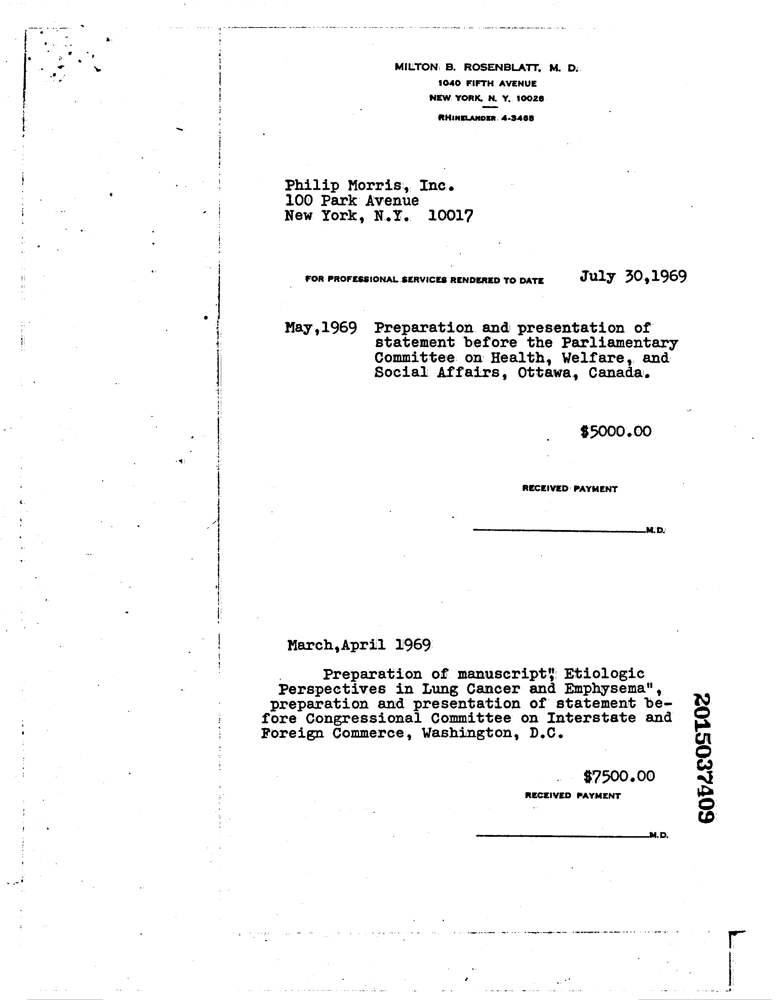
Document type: Invoice